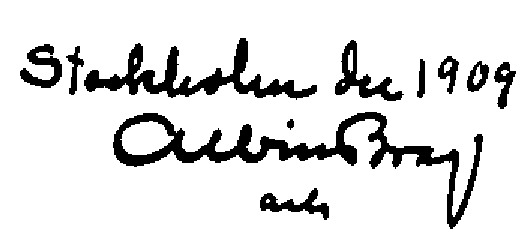
Signature of: albin brag